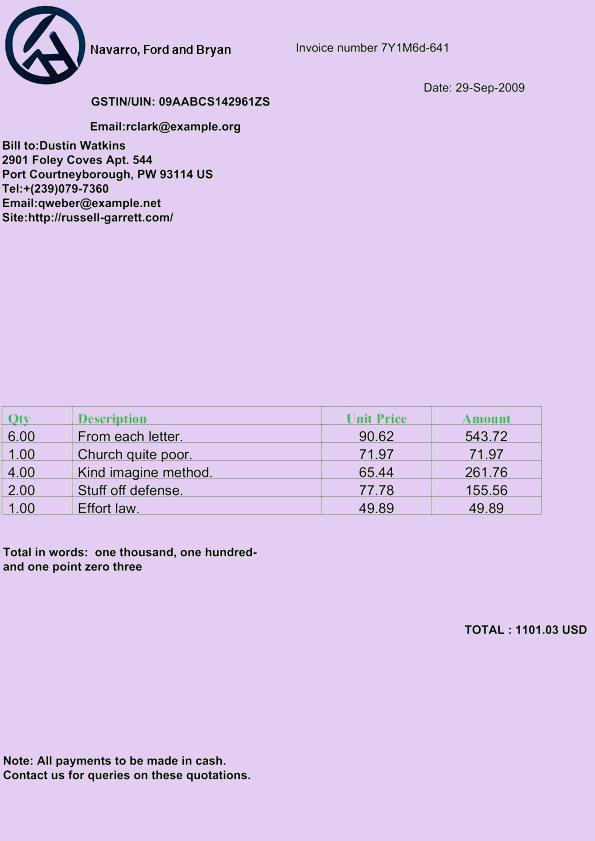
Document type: Invoice